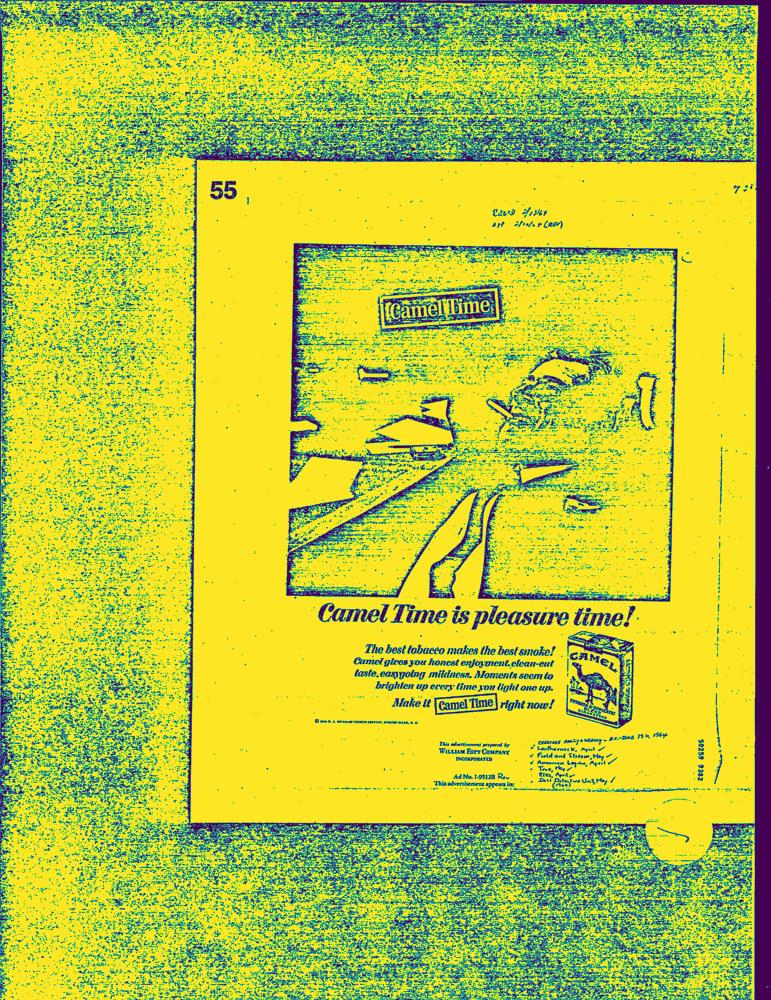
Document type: AD